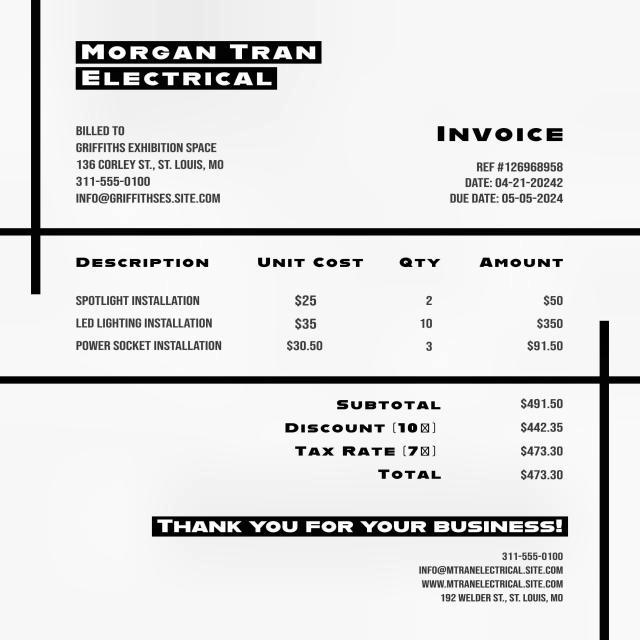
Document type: Invoice